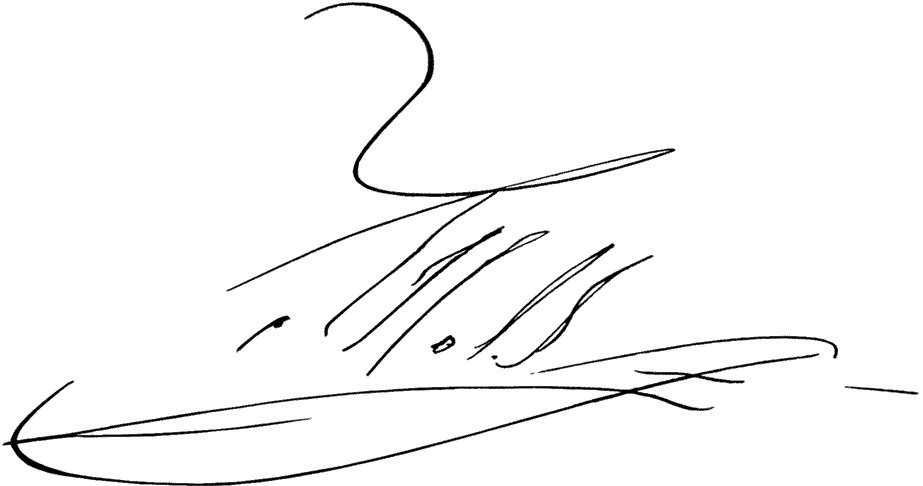
Signature of: ivan tolli